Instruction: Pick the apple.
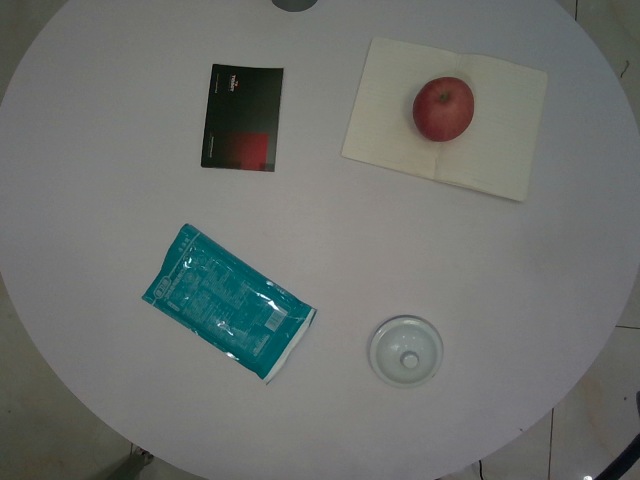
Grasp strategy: vertical